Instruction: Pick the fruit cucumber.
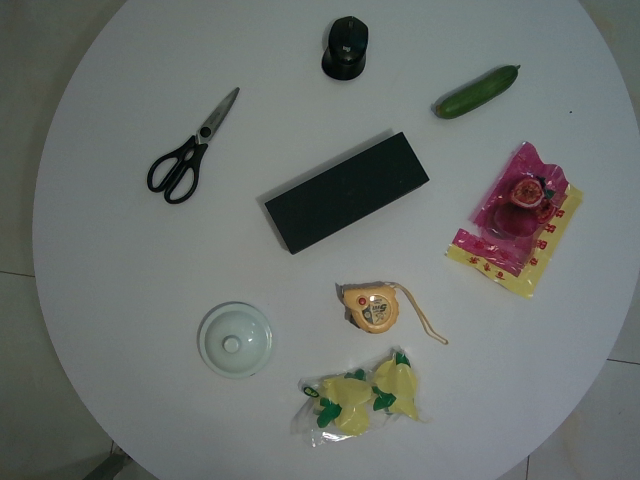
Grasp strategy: vertical